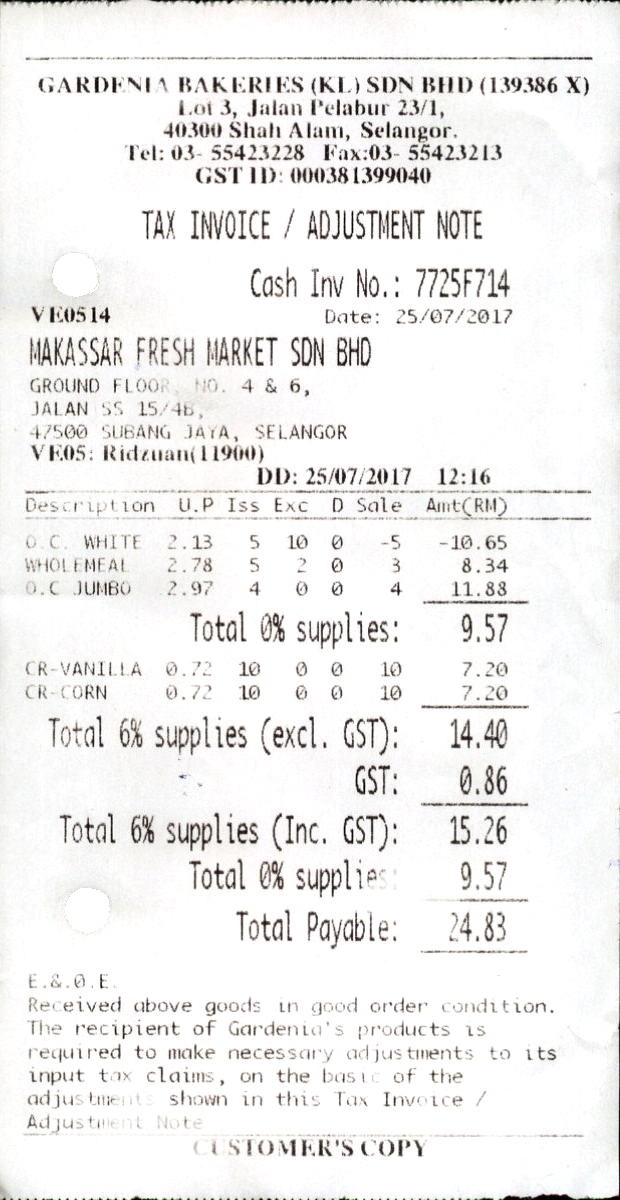
GARDENIA BAKERIES (KL) SDN BHD (139386 X)
LOT 3, JALAN PELABUR 23/1,
40300 SHAH ALAM, SELANGOR.
TEL: 03- 55423228
FAX:03- 55423213
GST ID: 000381399040
TAX INVOICE / ADJUSTMENT NOTE
CASH INV NO.: 7725F714
VE0514
DATE: 25/07/2017
MAKASSAR FRESH MARKET SDN BHD
GROUND FLOOR, NO. 4 & 6,
JALAN SS 15/4B,
47500 SUBANG JAYA, SELANGOR
VE05: RIDZUAN(11900)
DD: 25/07/2017
12:16
DESCRIPTION
U.P
ISS
EXC
D
SALE
AMT(RM)
O.C. WHITE
2.13
5
10
0
-5
-10.65
WHOLEMEAL
2.78
5
2
0
3
8.34
O.C JUMBO
2.97
4
0
0
4
11.88
TOTAL 0% SUPPLIES:
9.57
CR-VANILLA
0.72
10
0
0
10
7.20
CR-CORN
0.72
10
0
0
10
7.20
TOTAL 6% SUPPLIES (EXCL. GST):
14.40
GST:
0.86
TOTAL 6% SUPPLIES (INC. GST):
15.26
TOTAL 0% SUPPLIES:
9.57
TOTAL PAYABLE:
24.83
E.&.0.E.
RECEIVED ABOVE GOODS IN GOOD ORDER CONDITION.
THE RECIPIENT OF GARDENIA'S PRODUCTS IS
REQUIRED TO MAKE NECESSARY ADJUSTMENTS TO ITS
INPUT TAX CLAIMS, ON THE BASIC OF THE
ADJUSTMENTS SHOWN IN THIS TAX INVOICE /
ADJUSTMENT NOTE
CUSTOMER'S COPY